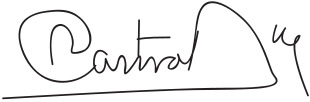
Signature of: raúl castro